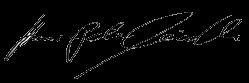
Signature of: hans peter friedrich